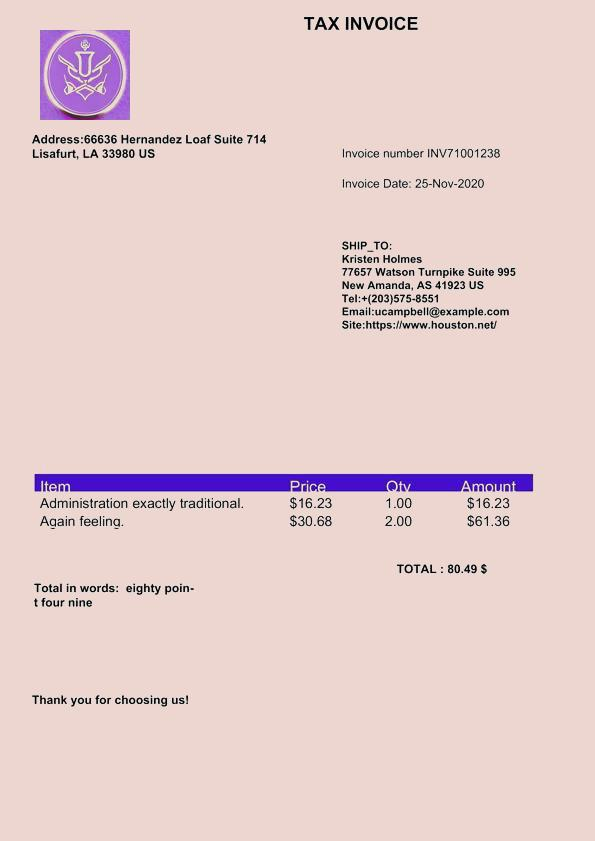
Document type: Invoice